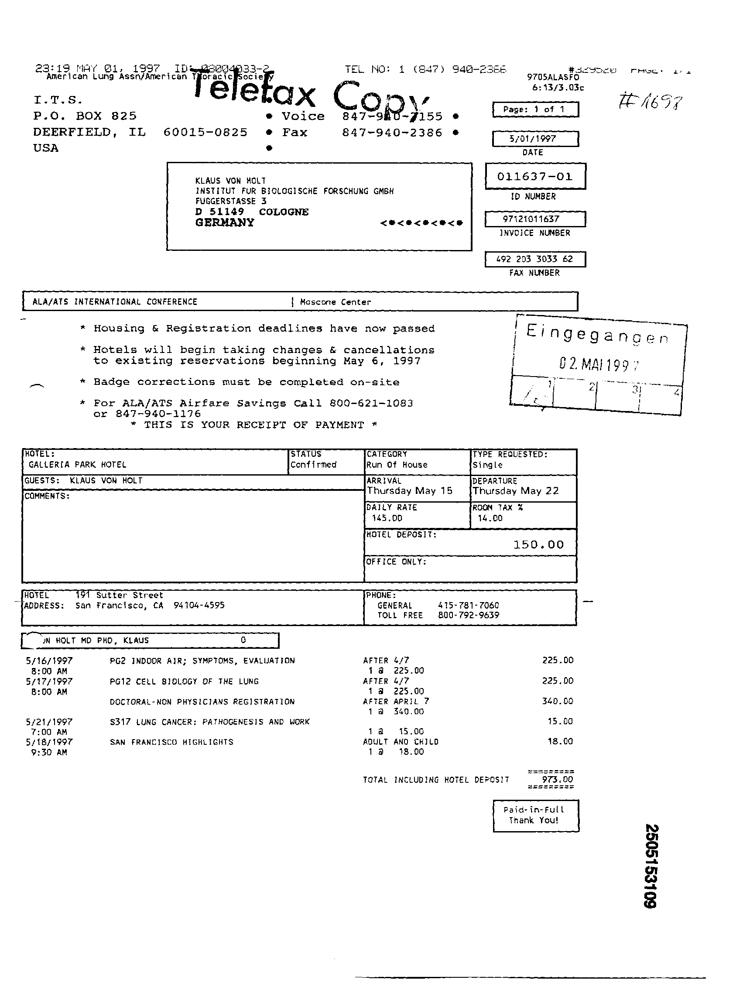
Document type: Invoice